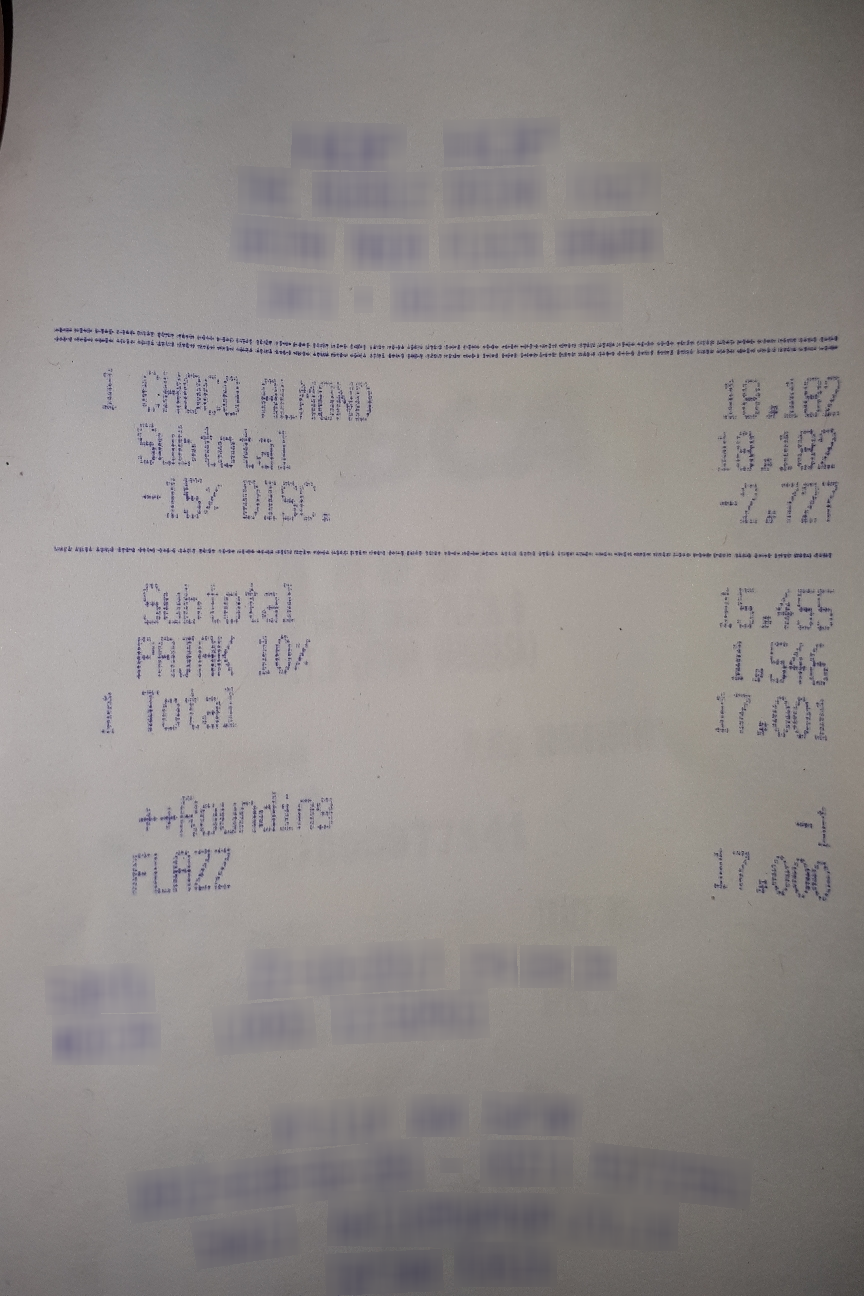
Number of items: 3
Total: 17,001
OCR text regions:
text: Subtotal
text: 15,455
text: 1
text: CHOCO
text: ALMOND
text: 18,182
text: Total
text: 17,001
text: ++Rounding
text: -1
text: FLAZZ
text: 17,000
text: 1
text: Subtotal
text: 18,182
text: -15%
text: DISC.
text: -2.727
text: PAJAK
text: 10%
text: 1,546